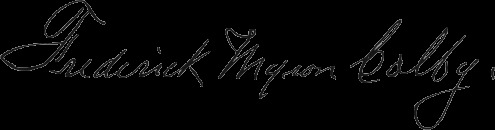
Signature of: frederick myron colby